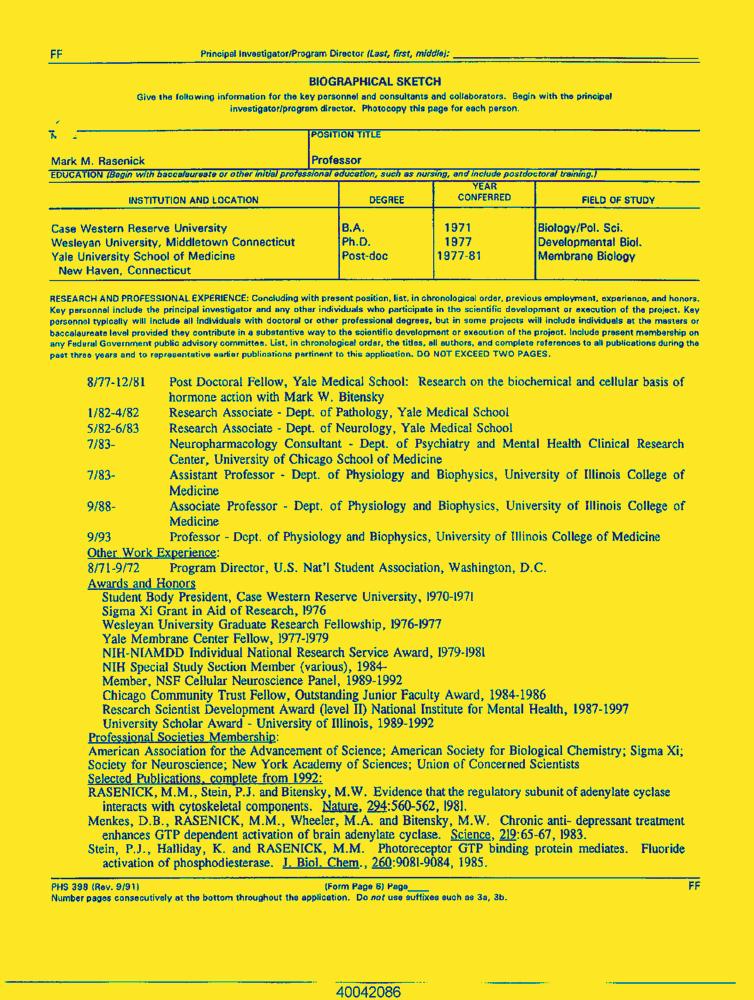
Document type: Resume-Doc